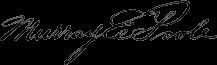
Signature of: murray edward poole